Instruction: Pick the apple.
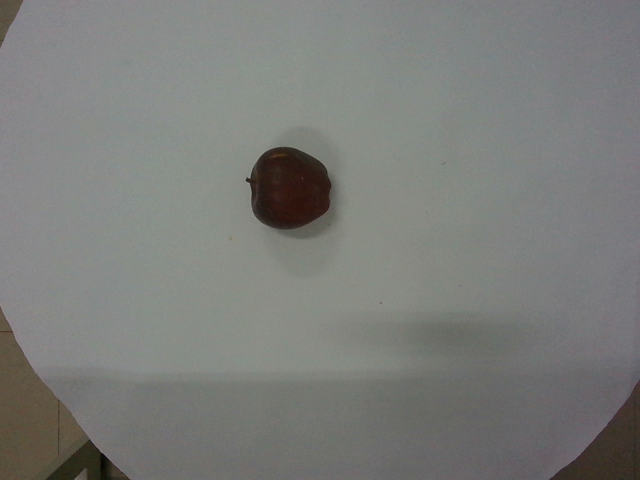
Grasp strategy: vertical